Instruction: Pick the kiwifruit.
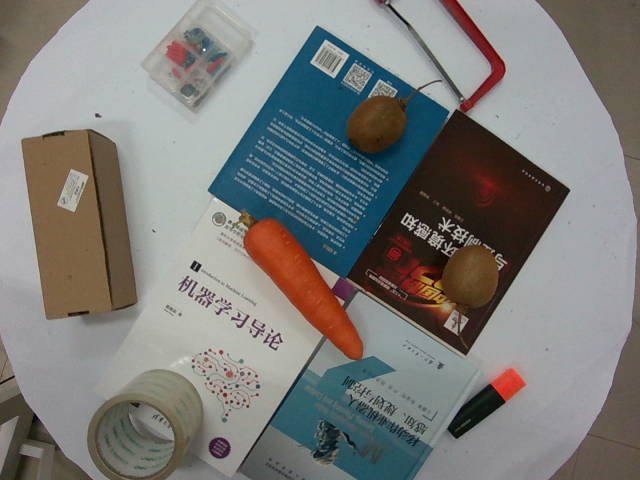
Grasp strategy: vertical